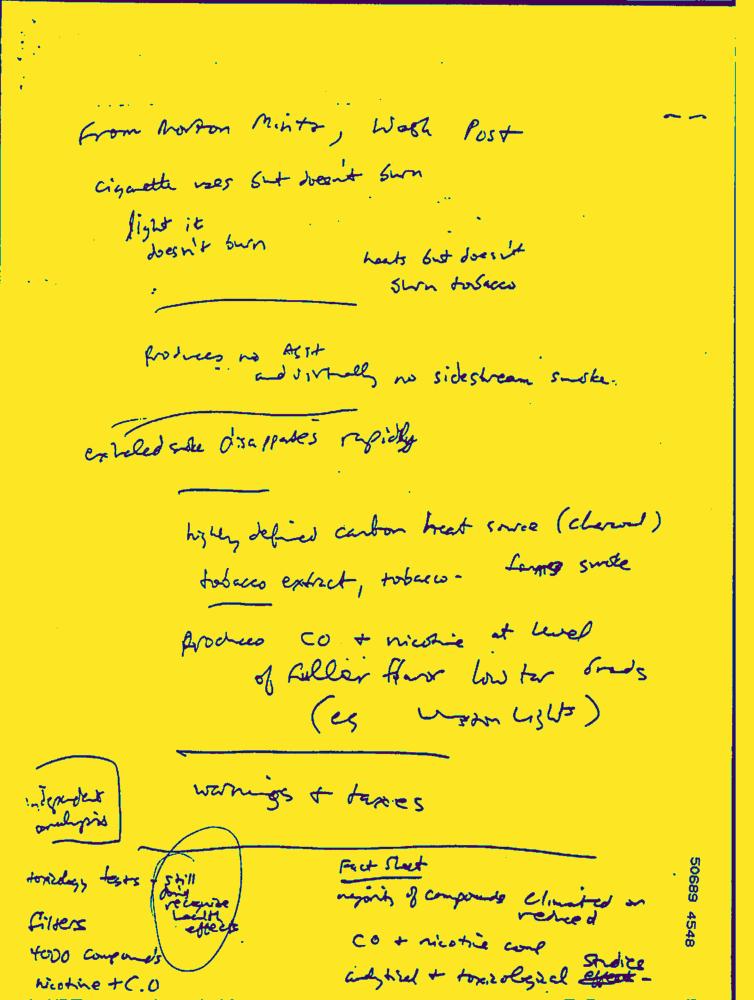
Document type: Hand-Written